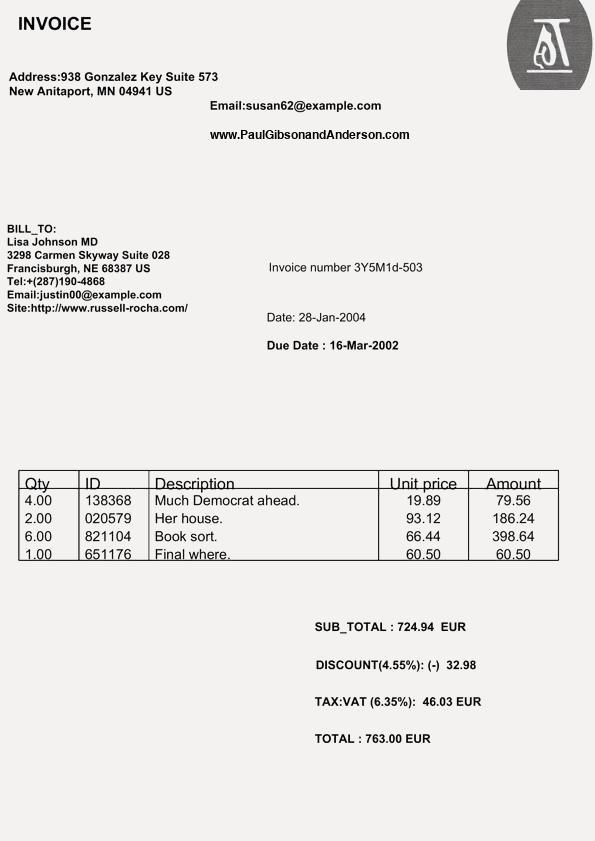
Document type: Invoice